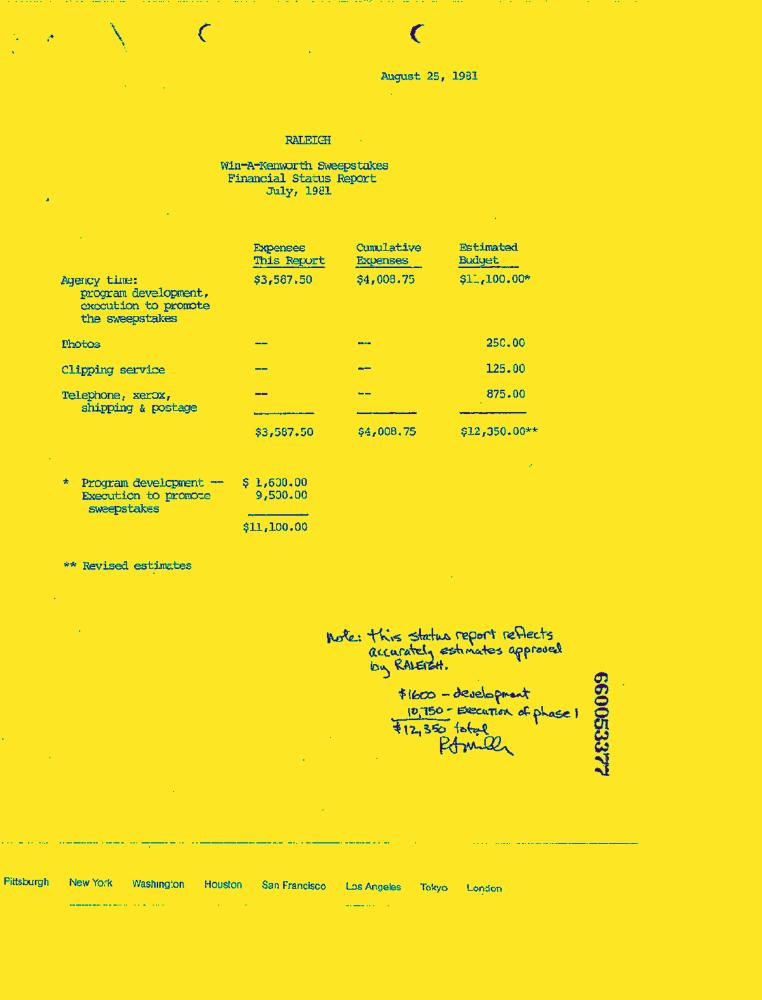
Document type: Letter-Doc